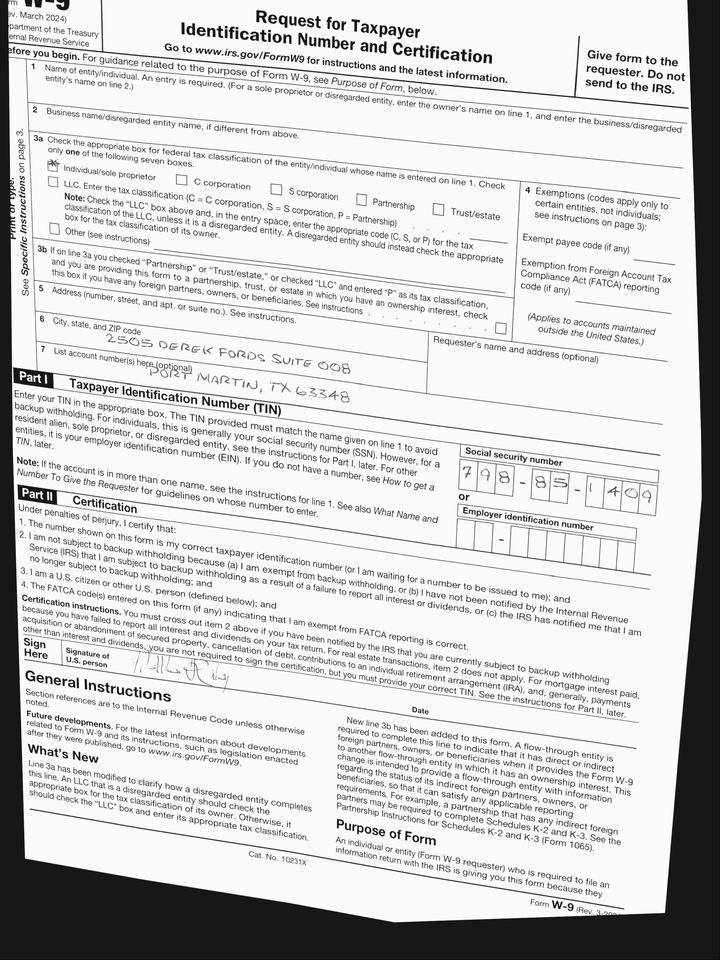
adr1: 2505 Derek Fords Suite 008
adr2: Port Martin, TX 63348
cbx: yes
ssn: 798851409